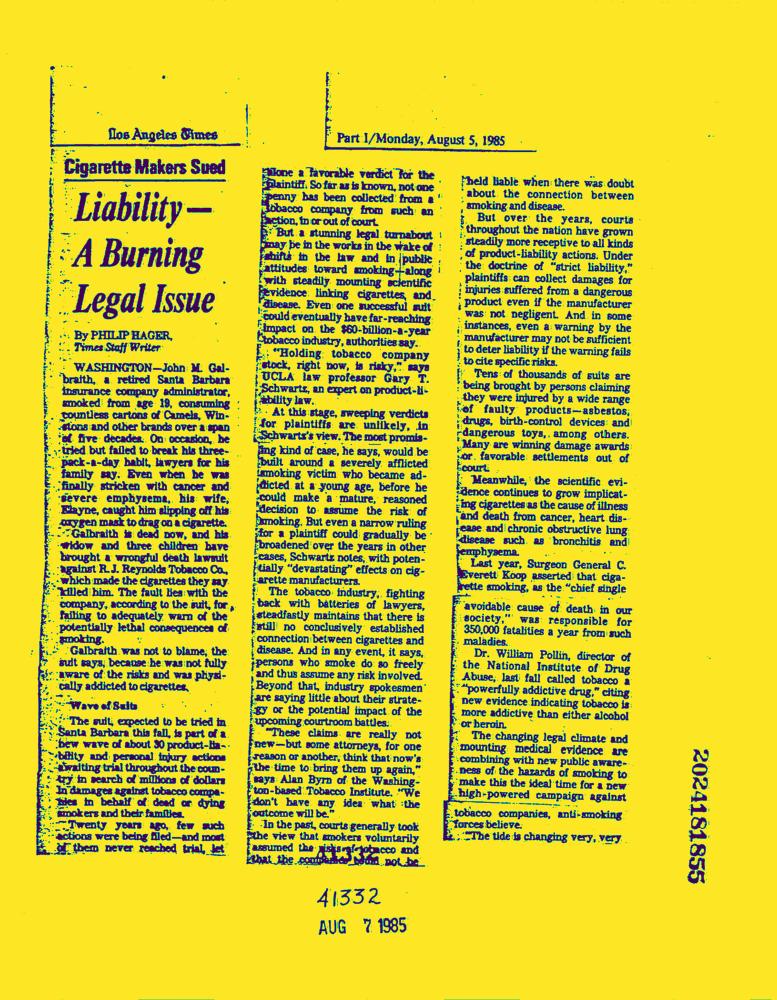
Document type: News-Article